Question: How does the patient history play a role?
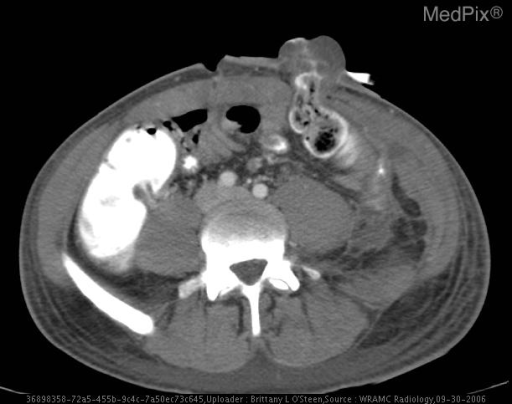
Answer: The patient's history of 25 y/o man with 3 GSW to chest, abdomen, and Left buttock.  Pt was resuscitated and had an ex-lap performed before transfer to WRAMC. is key in understanding the case.